Question: How is the property described in the document?
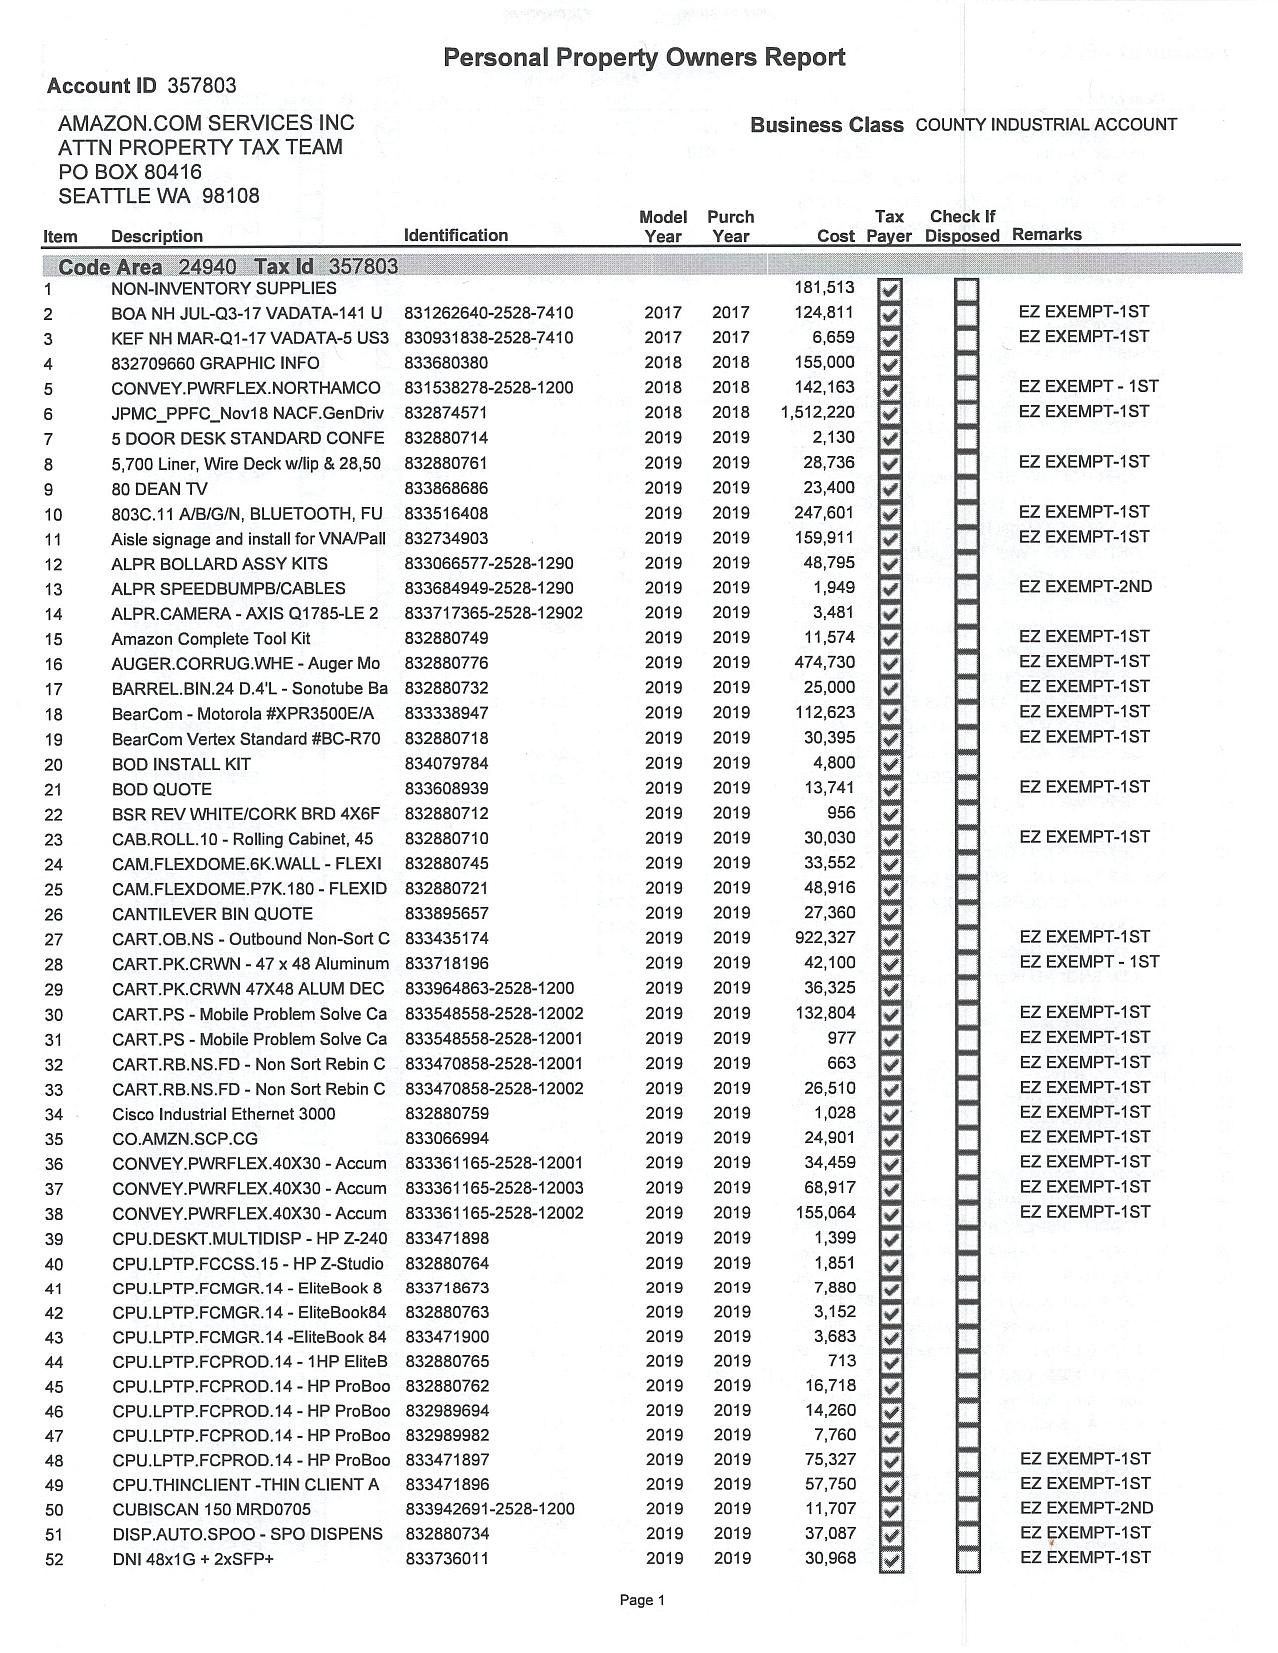
Answer: "NON-INVENTORY SUPPLIES"